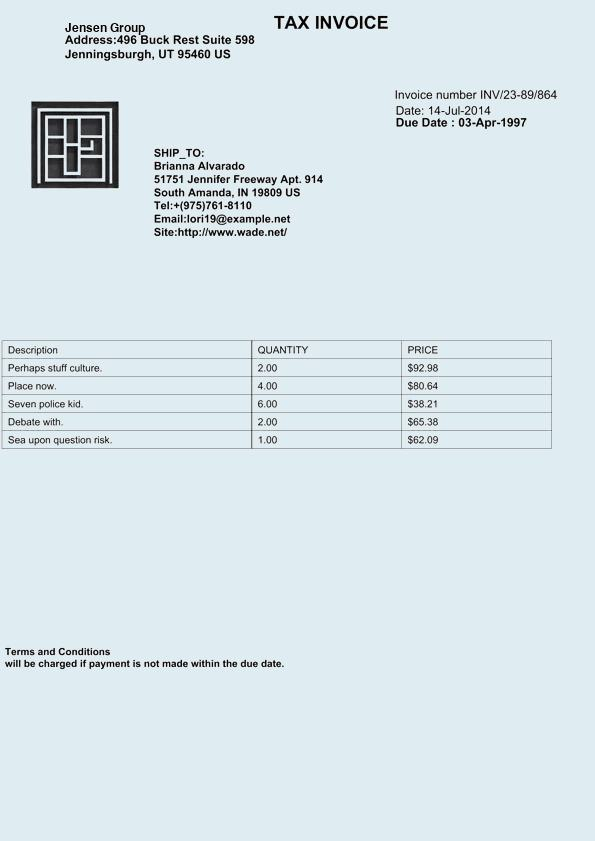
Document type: Invoice